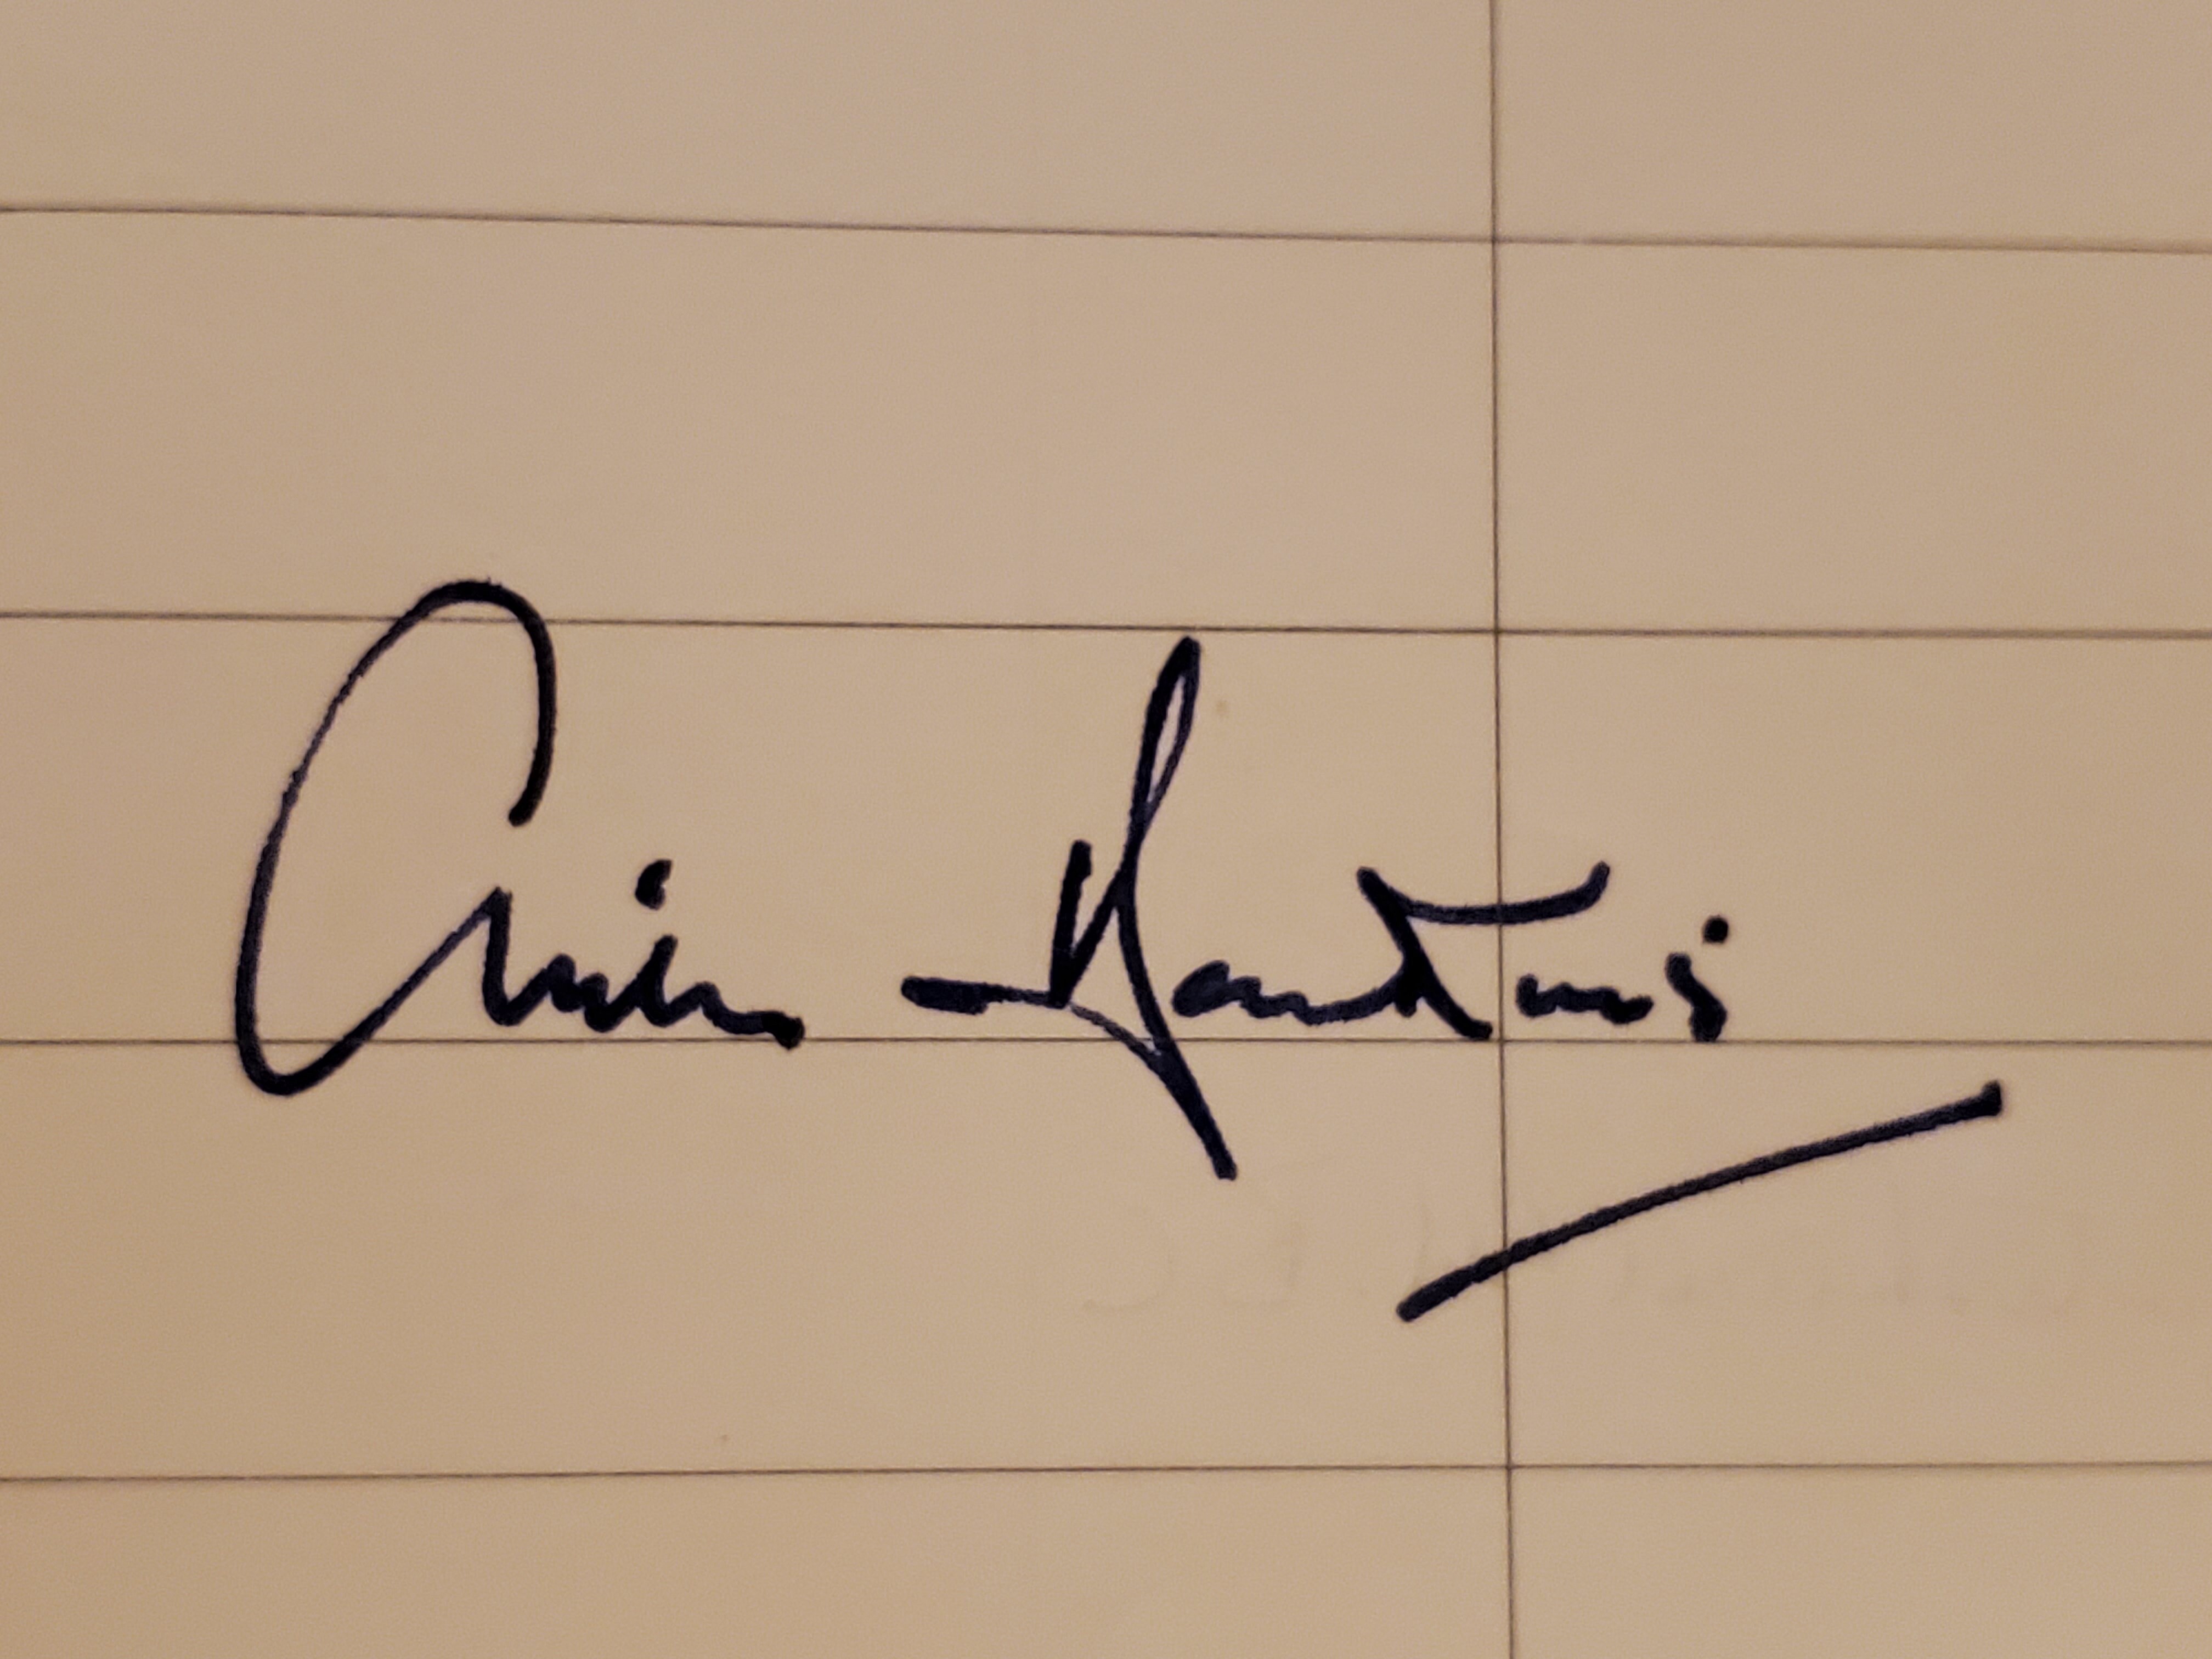
Signature of: sir arthur hawkins